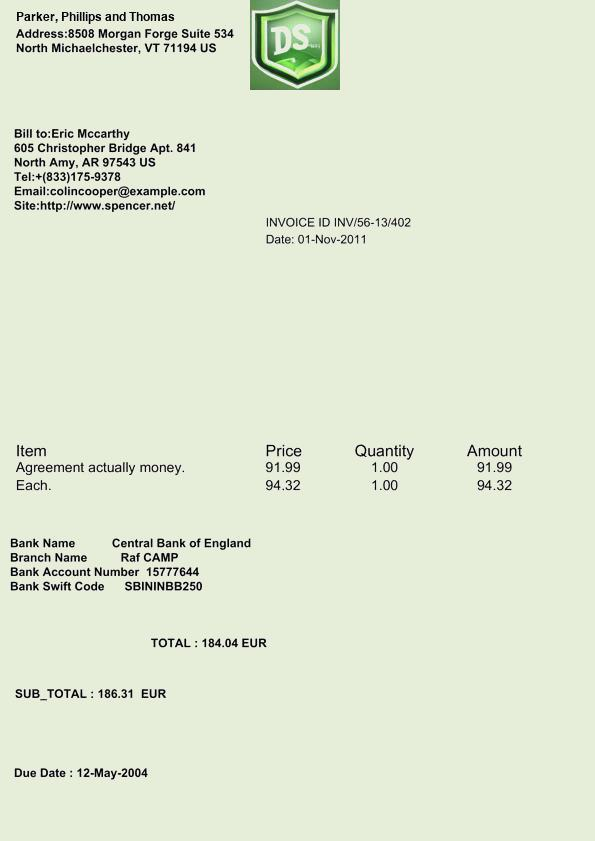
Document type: Invoice